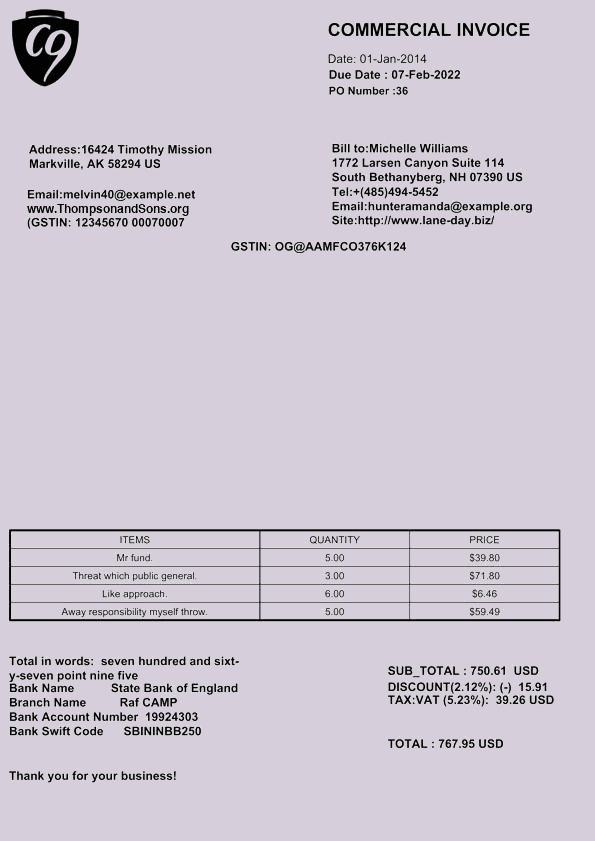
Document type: Invoice